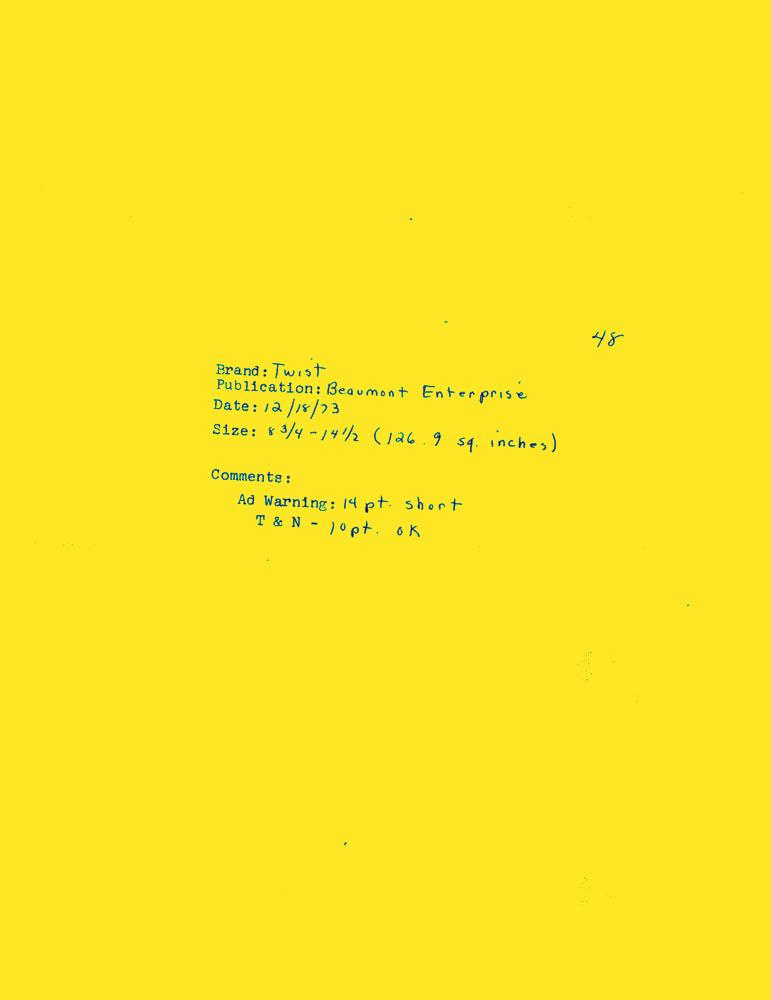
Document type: AD